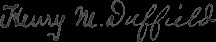
Signature of: henry m duffield